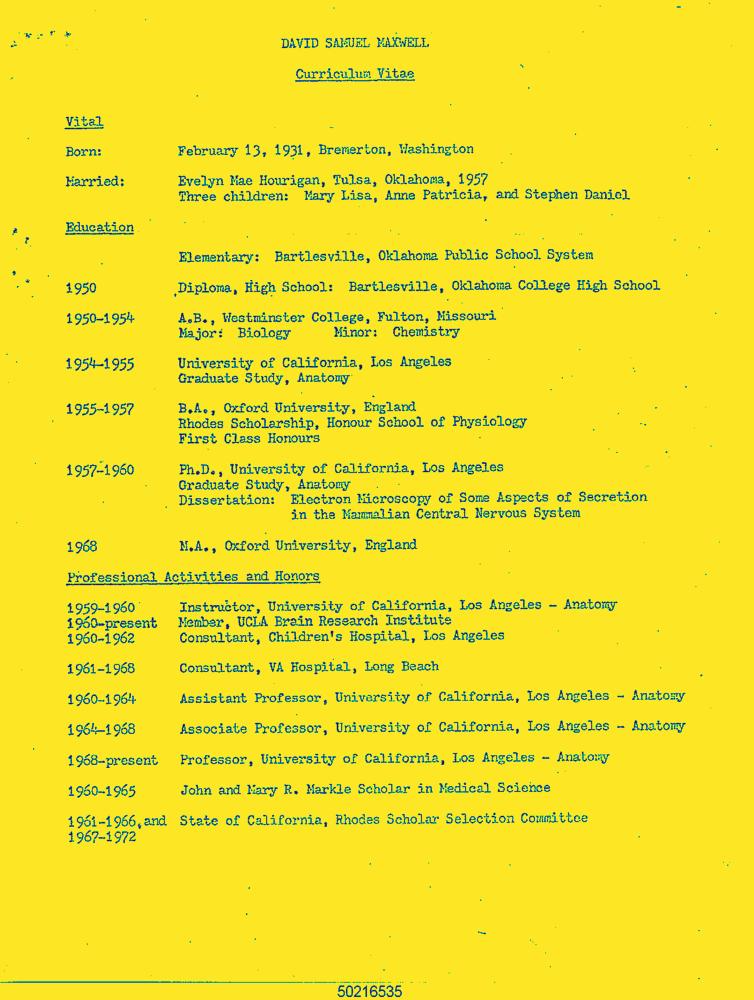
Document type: Resume-Doc